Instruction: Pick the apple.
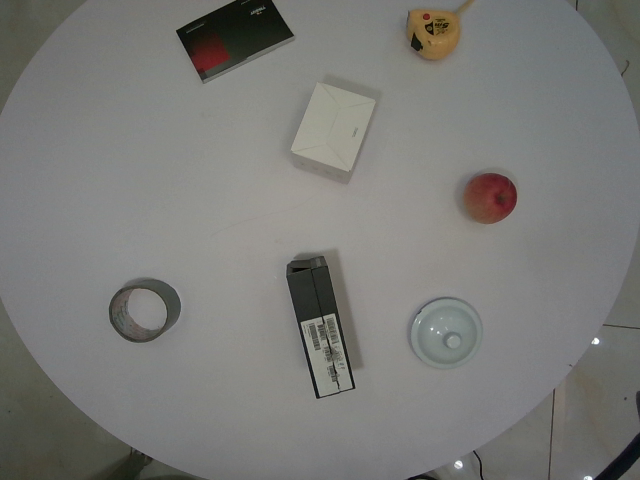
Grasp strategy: vertical